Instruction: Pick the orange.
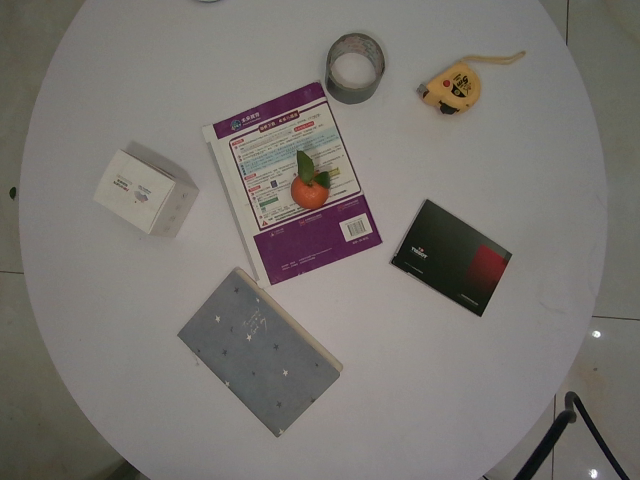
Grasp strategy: vertical